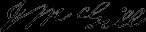
Signature of: john mcgill